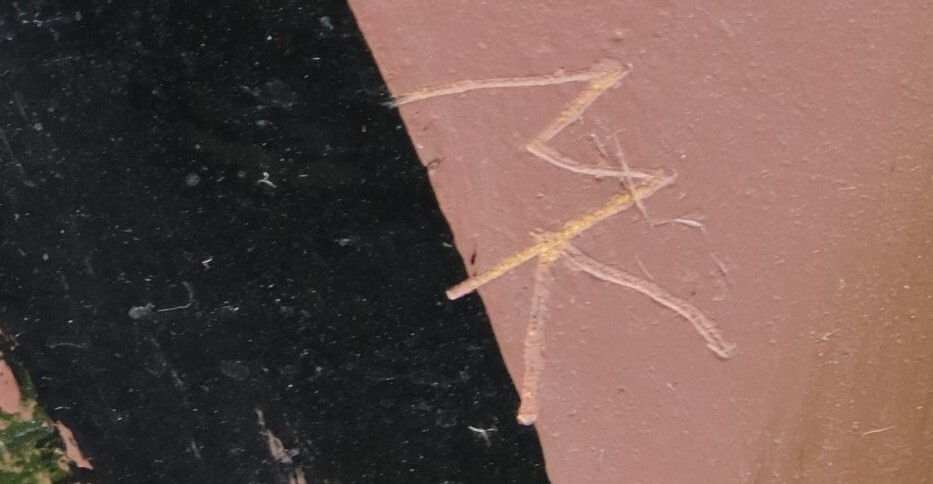
Signature of: michal kudělka